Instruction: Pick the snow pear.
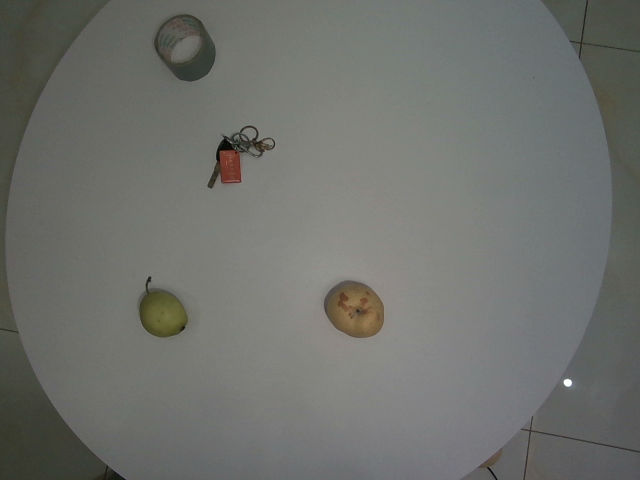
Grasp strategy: vertical